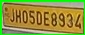
License plate number: JH 05DE 8934